Question: What type of tax is indicated in the document, personal property or real estate?
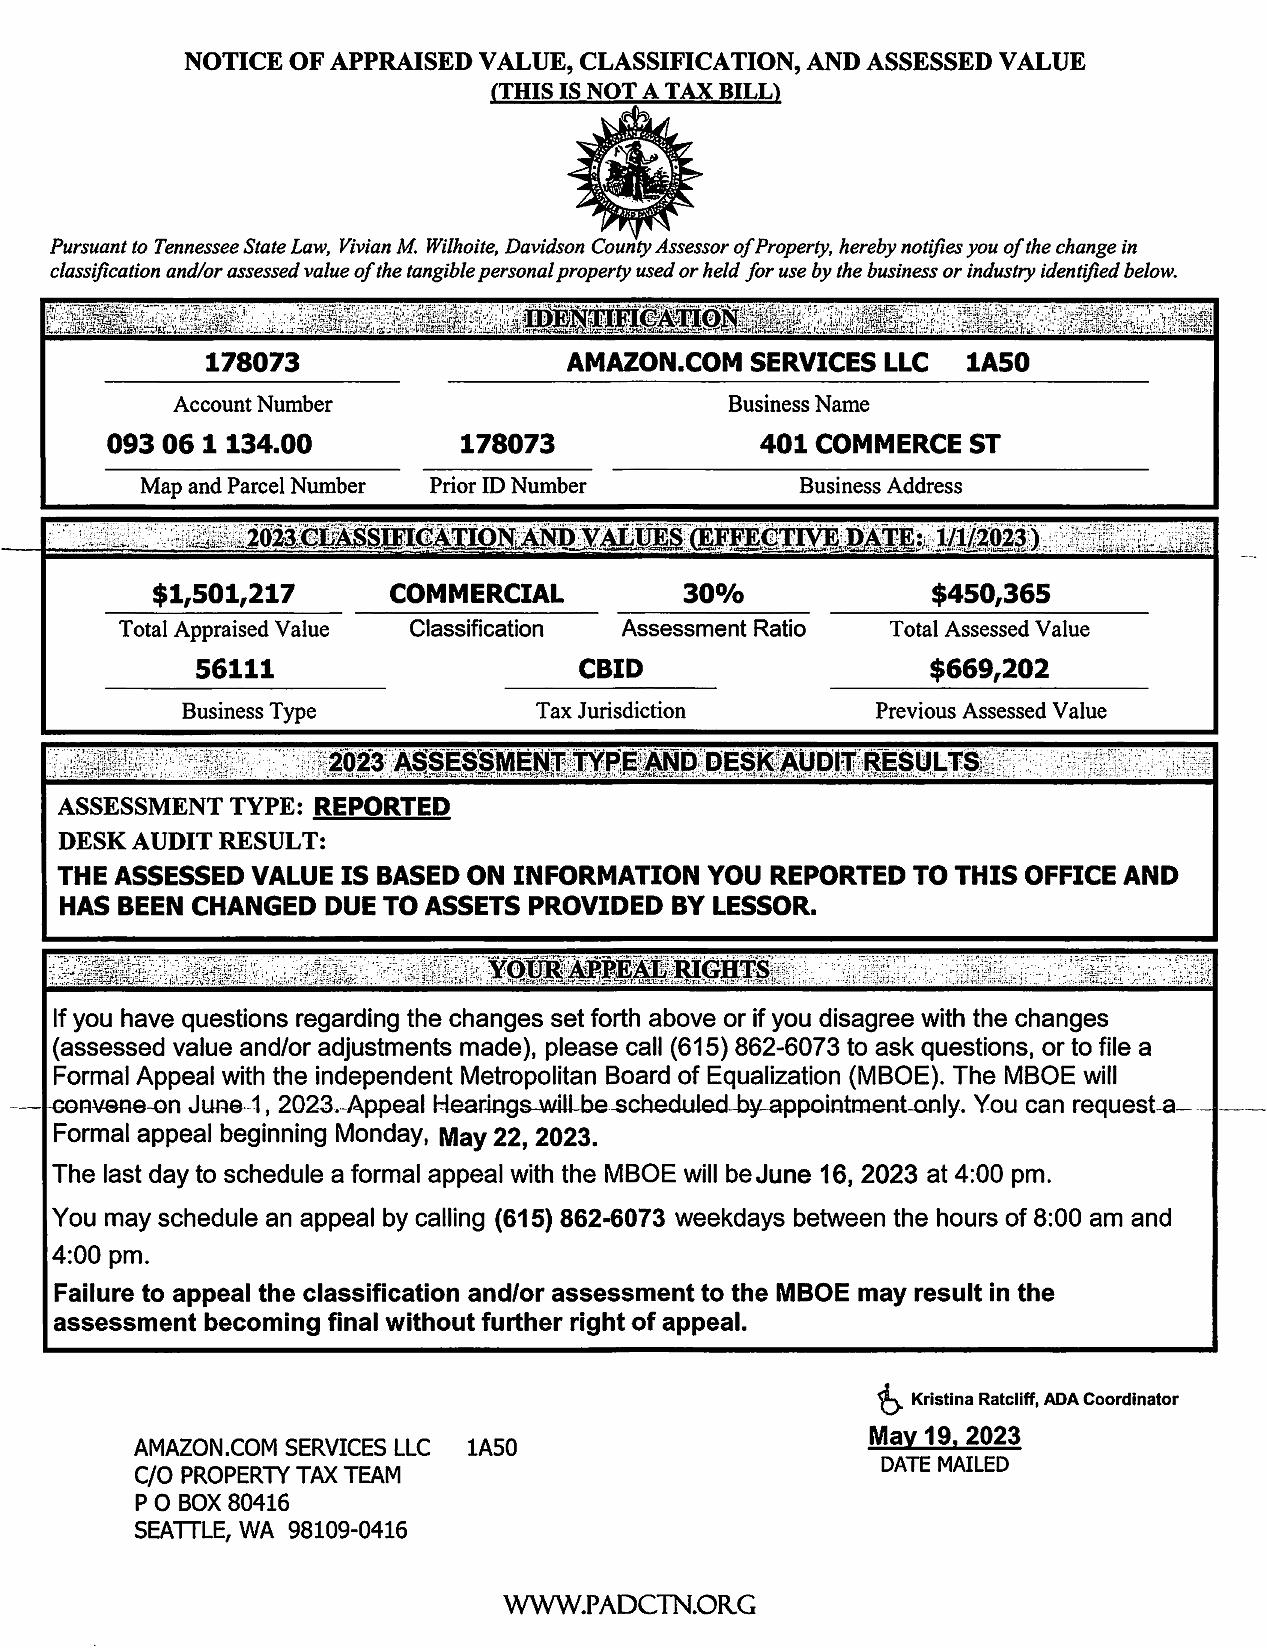
Answer: "Personal Property"